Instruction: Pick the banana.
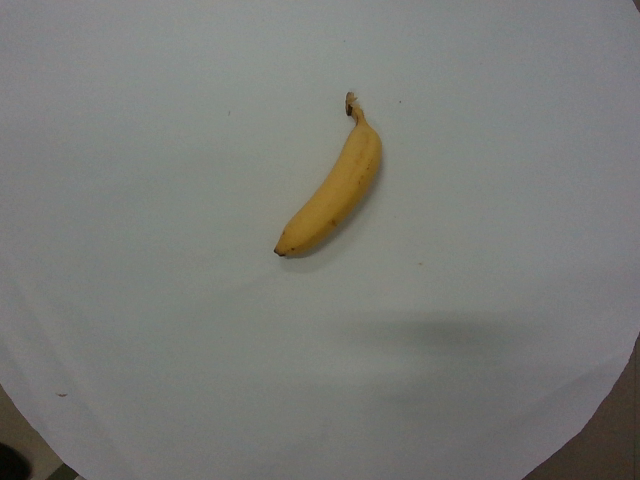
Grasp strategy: vertical